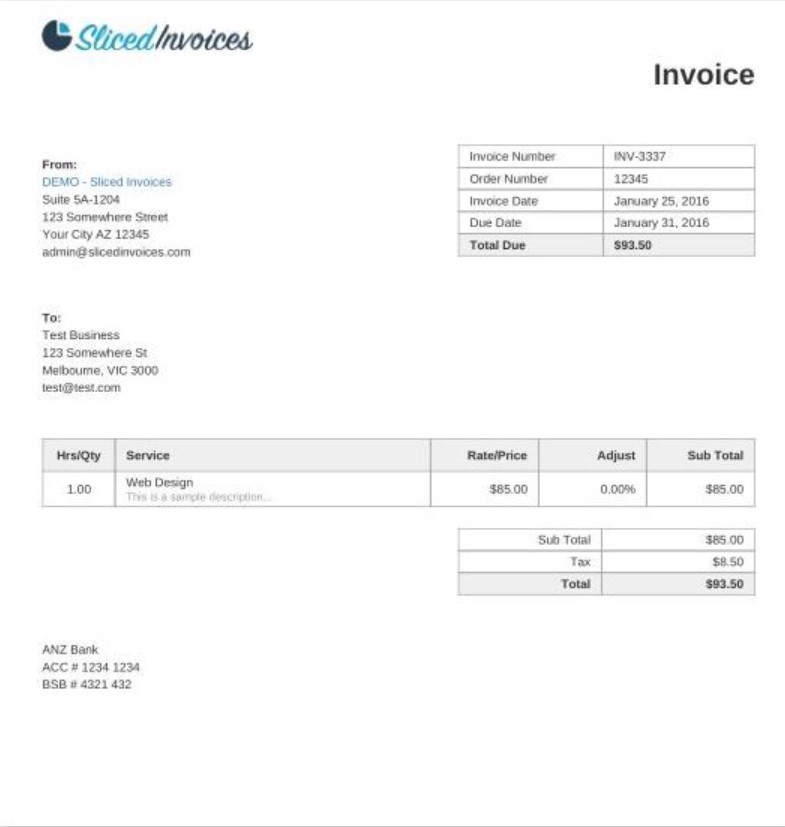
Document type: Invoice